Question: In what way does the history help explain the case?
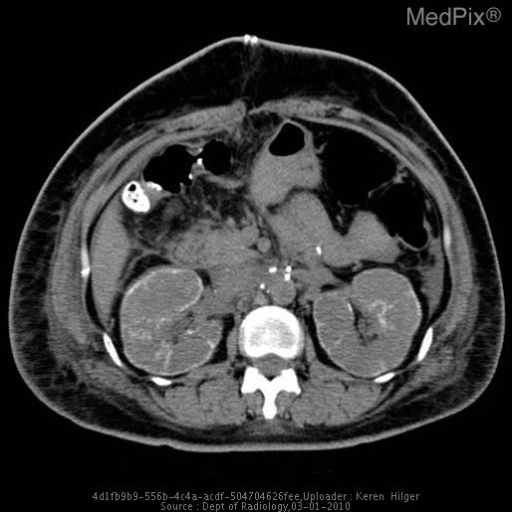
Answer: The patient's history of 50 yo woman with history of retroperitoneal paraganglioma, s/p resection. Patient developed gross hematuria one week post-op. CT for hematuria revealed an incidental finding. is key in understanding the case.